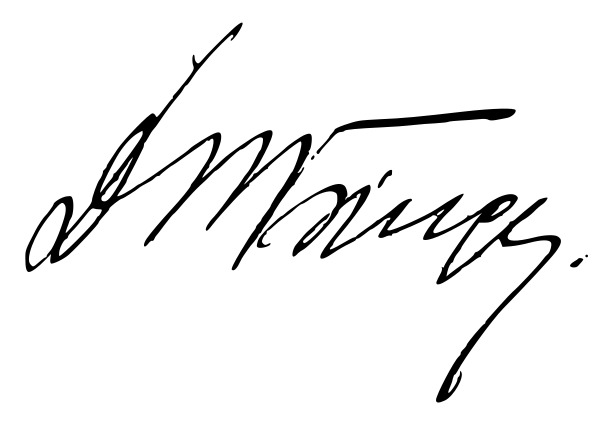
Signature of: dimitrios gounaris